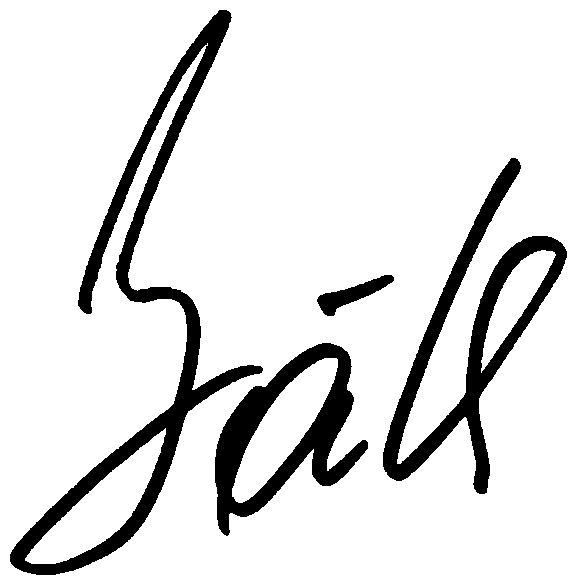
Signature of: traian băsescu